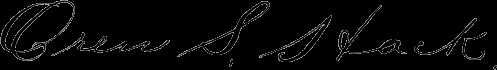
Signature of: oren hack